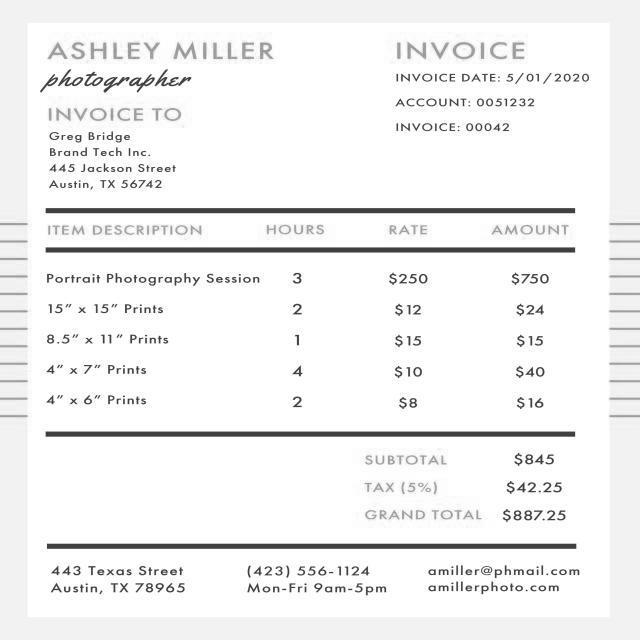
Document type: Invoice